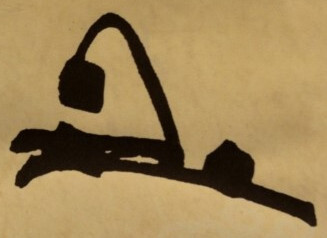
Signature of: jeongjo of joseon